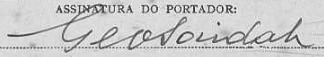
Signature of: george saidah